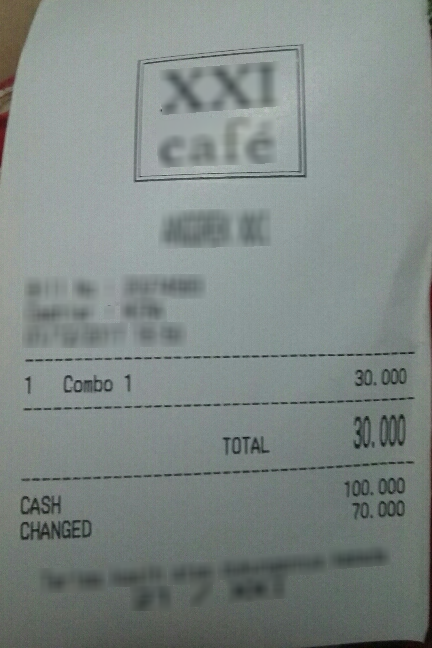
Number of items: 3
Total: 30.000
OCR text regions:
text: 1
text: Combo
text: 1
text: 30.000
text: TOTAL
text: 30.000
text: CASH
text: 100.000
text: 70.000
text: CHANGED